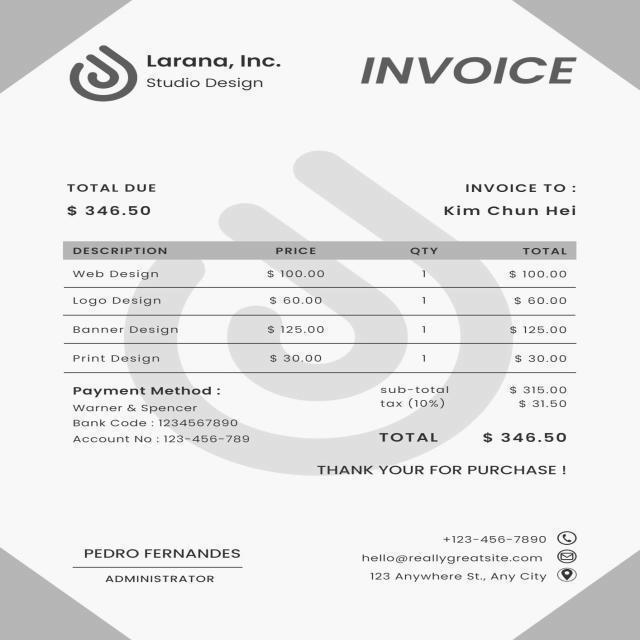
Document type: Invoice